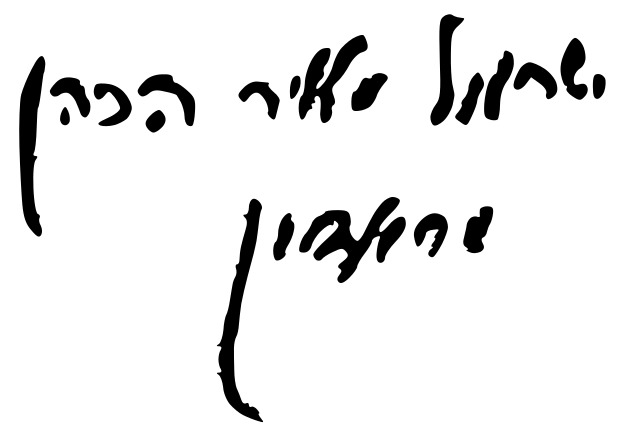
Signature of: yisrael meir kagan